Question: How does the patient history play a role?
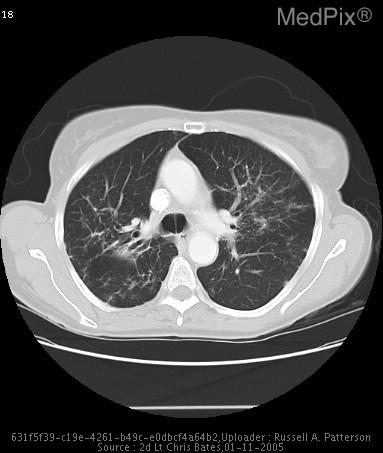
Answer: The patient's history of History (can include gestational age, or age in days, weeks, months):
70 y/o female for follow up CT scan to monitor for any pulmonary changes due to a recent 15lb weight loss, otherwise asymptomatic. is key in understanding the case.